Question: How is the history relevant to the case?
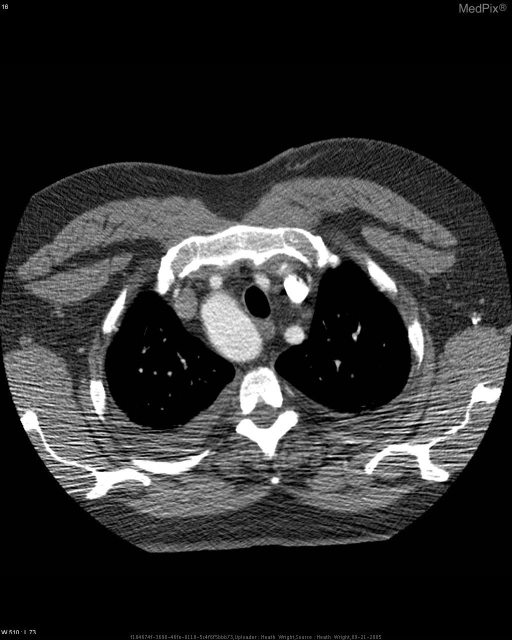
Answer: The patient's history of 58y/o white male with dyspnea received CT to rule out PE/DVT is key in understanding the case.